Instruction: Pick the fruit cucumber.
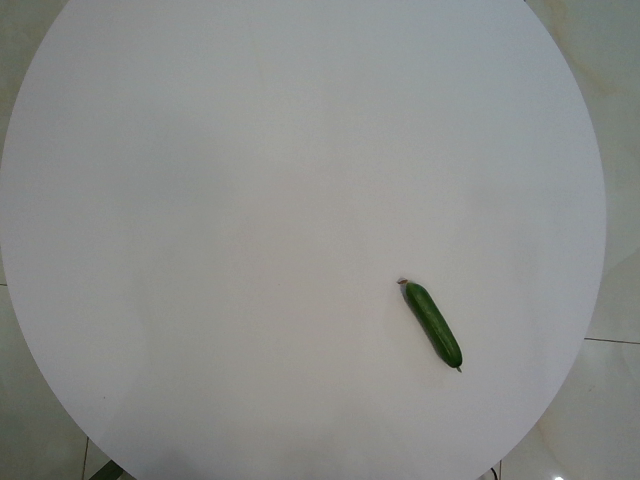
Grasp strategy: vertical